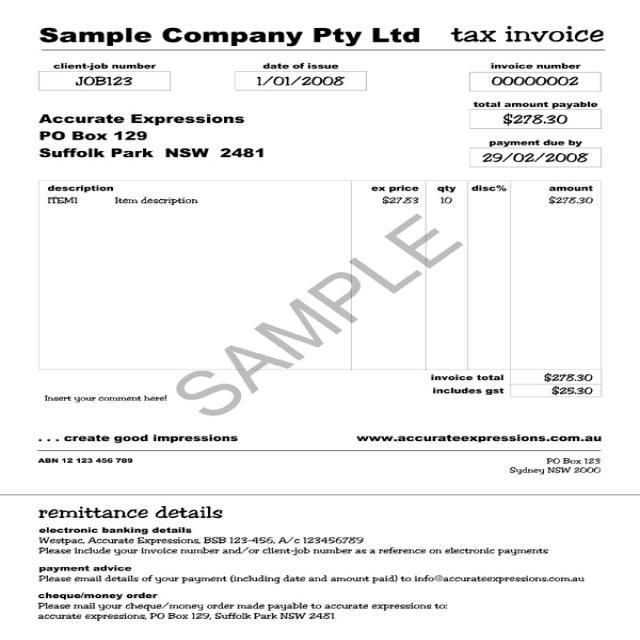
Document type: Invoice